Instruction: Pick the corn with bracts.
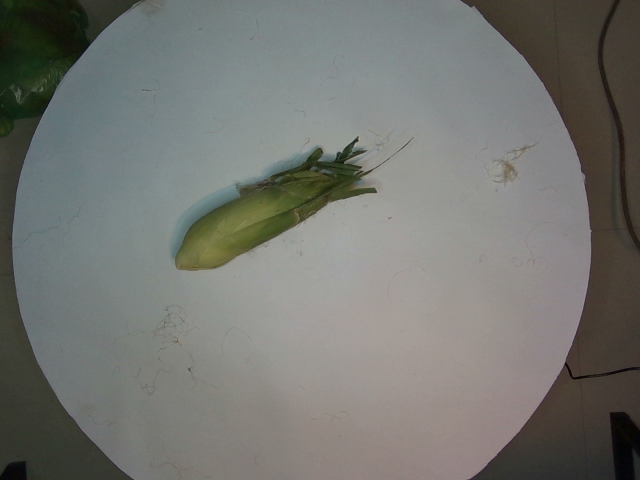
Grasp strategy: vertical